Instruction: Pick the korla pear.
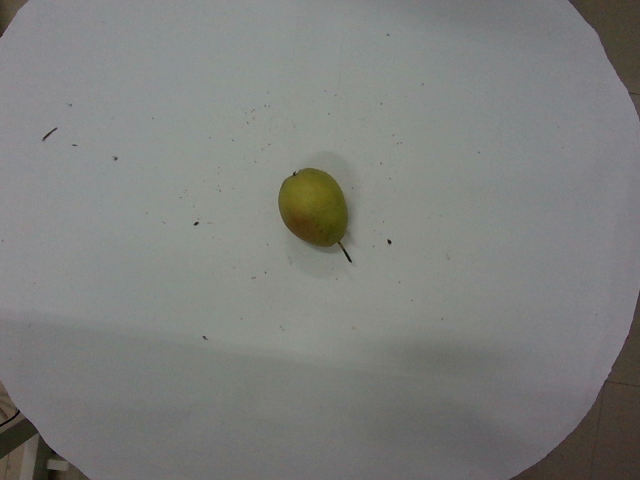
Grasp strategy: vertical